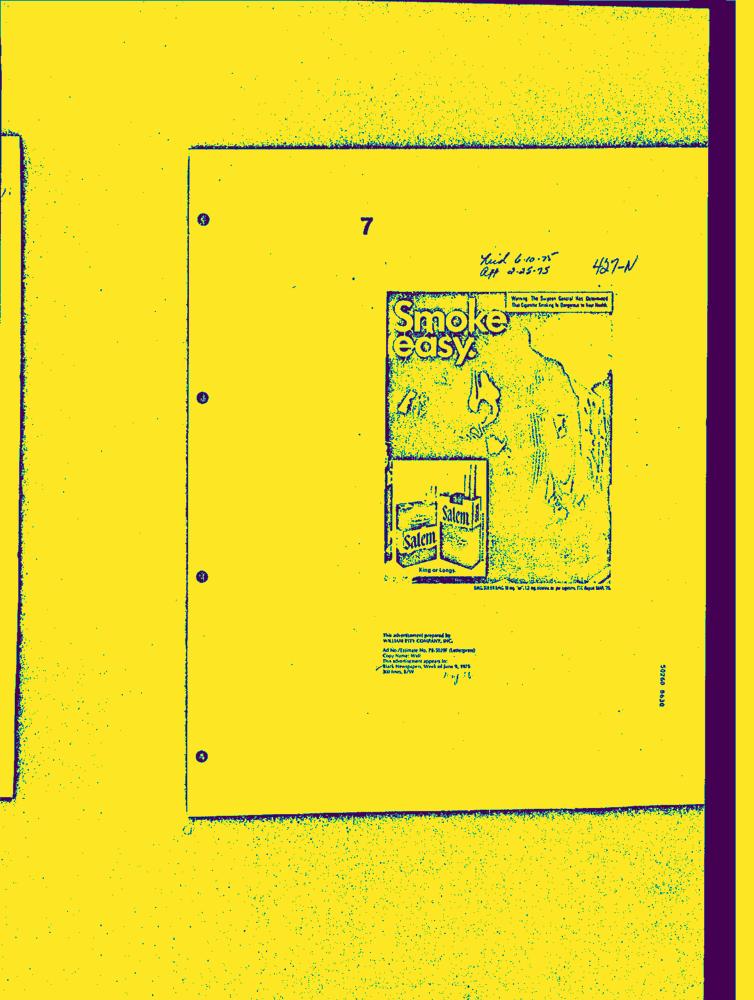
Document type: AD